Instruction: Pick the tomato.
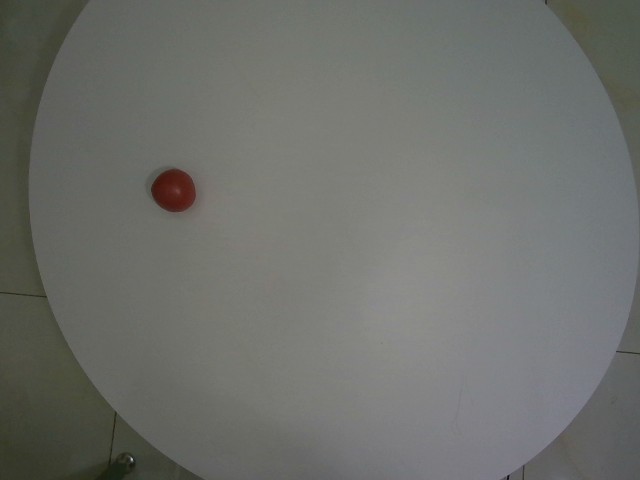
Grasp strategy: vertical